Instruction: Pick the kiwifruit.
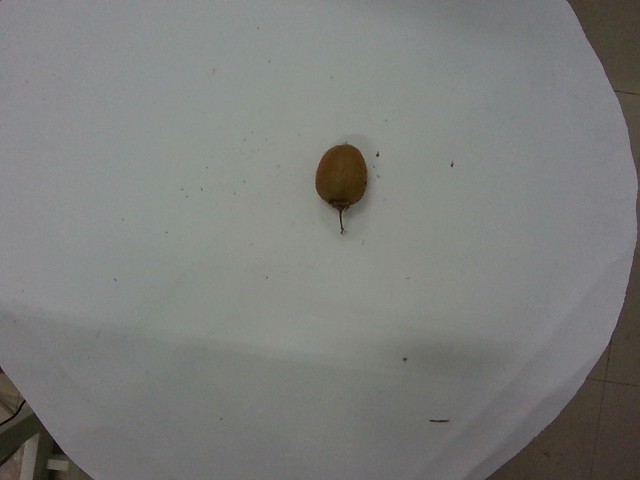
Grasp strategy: vertical